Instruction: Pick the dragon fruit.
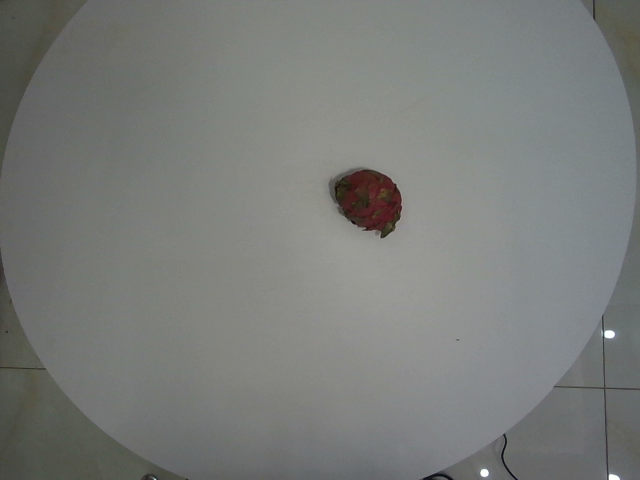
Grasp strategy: vertical